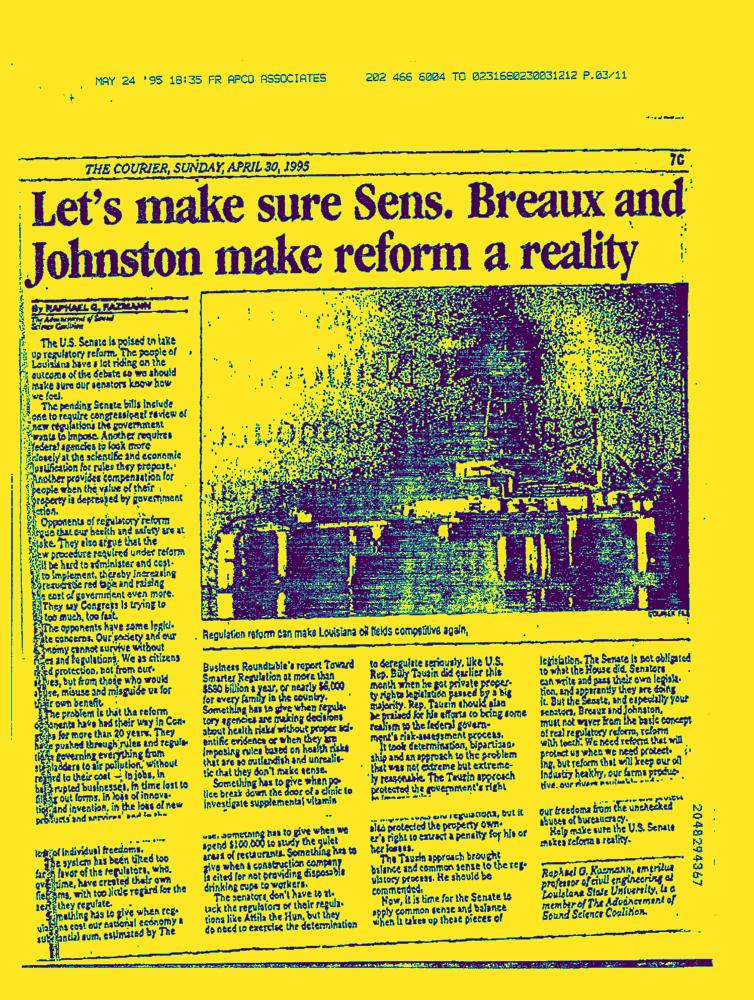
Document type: News-Article